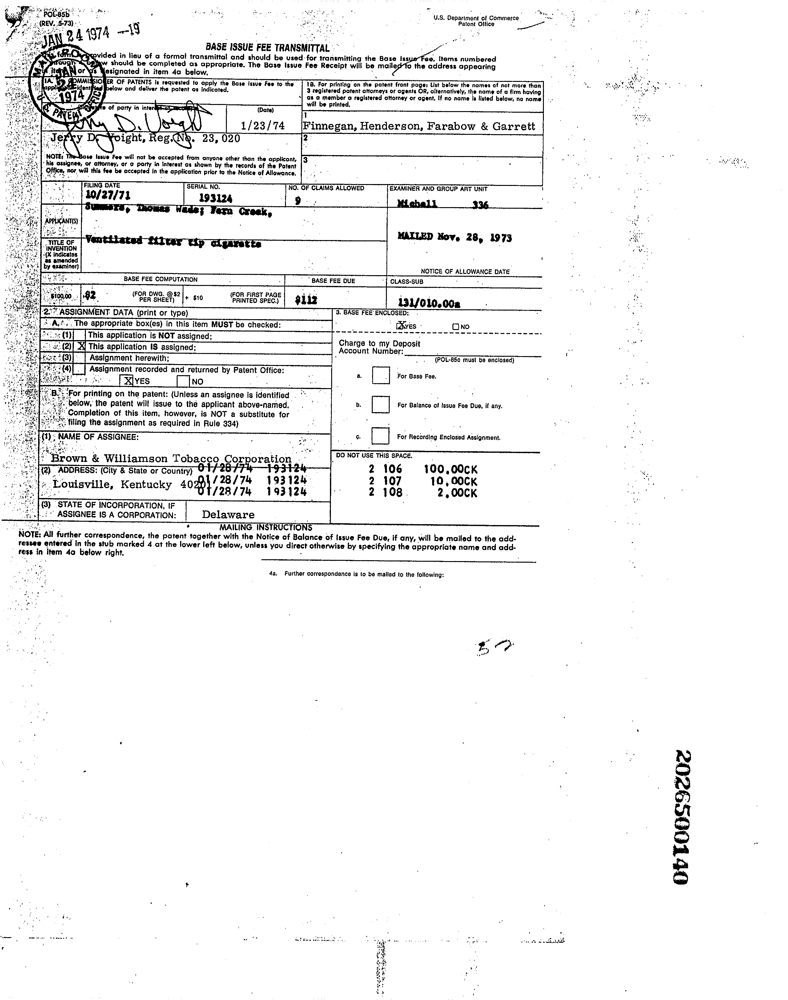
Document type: Invoice